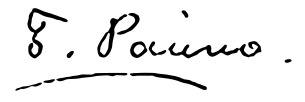
Signature of: bozhil raynov